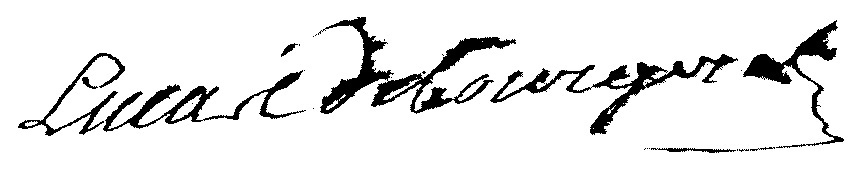
Signature of: jean joseph lucas de bourgerel